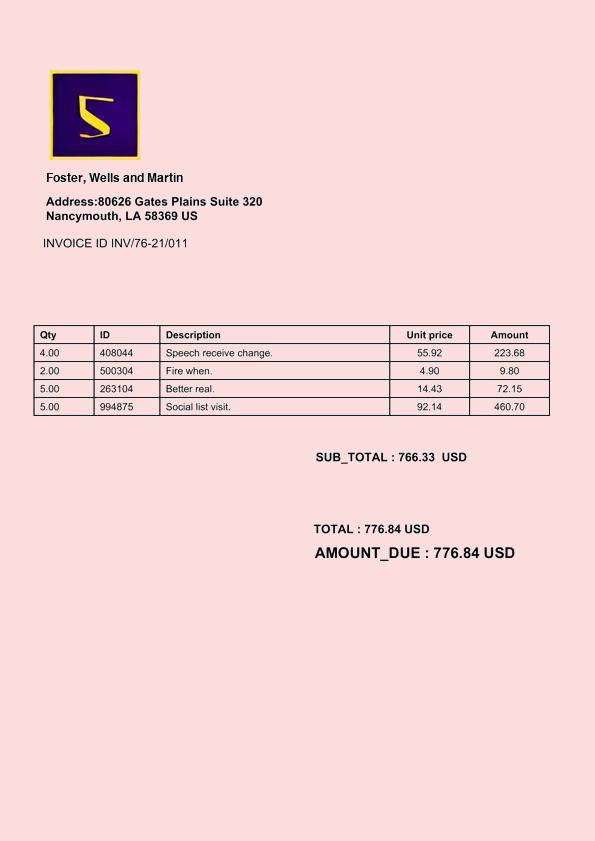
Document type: Invoice